Question: Describe the condition in detail:
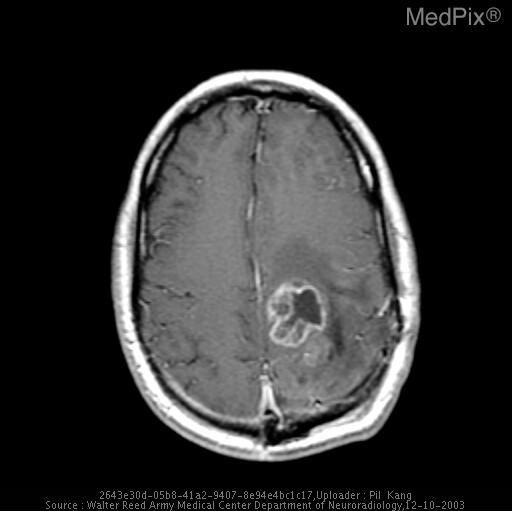
Answer: The disease is discussed as: Approximately 20% of patients who undergo radiation treatment for cerebral glioma develop side effects from the treatment that mimic recurrent tumor, both clinically and radiologically.  Anatomic changes seen on both CT and MR images are insufficient to discriminate radiation-induced changes from tumor recurrence.  MR spectroscopy, PET, and SPECT imaging modalities have been proposed as possible tools for such differentiation.  Of these, MR spectroscopy holds much promise due to its inherent advantages: high-energy radiation is not used, and radio-labeled tracers are not required.

On normal tissue, the most prominent peak is at around the 2.0 ppm (parts per million), the peak of N-acetylaspartate (NAA), which in past literature regarding MR spectroscopy is used as the normal neuronal marker, which is decreased in areas involved with tumor.  Both lipid and lactate peaks are seen around 1.0-1.5 ppm, if they are present.  The peak at the 3.0 ppm mark is the creatine (Cr), and the peak at the 3.2 ppm is the choline (Cho), which is usually elevated in areas involved with tumor.

A study by Rabinov et al showed that in 16 of 17 biopsy locations in patients who has been previously treated with radiation therapy, they could be prospectively classified as either being predominantly tumor-involved or predominantly radiation effect based on a single criteria, that of the ratio of the peak area of choline at the biopsy site to that of the creatine at the corresponding normal site.  When this ratio was greater than 1.3, the biopsy site were all tumor-involved.